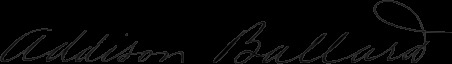
Signature of: addison ballard